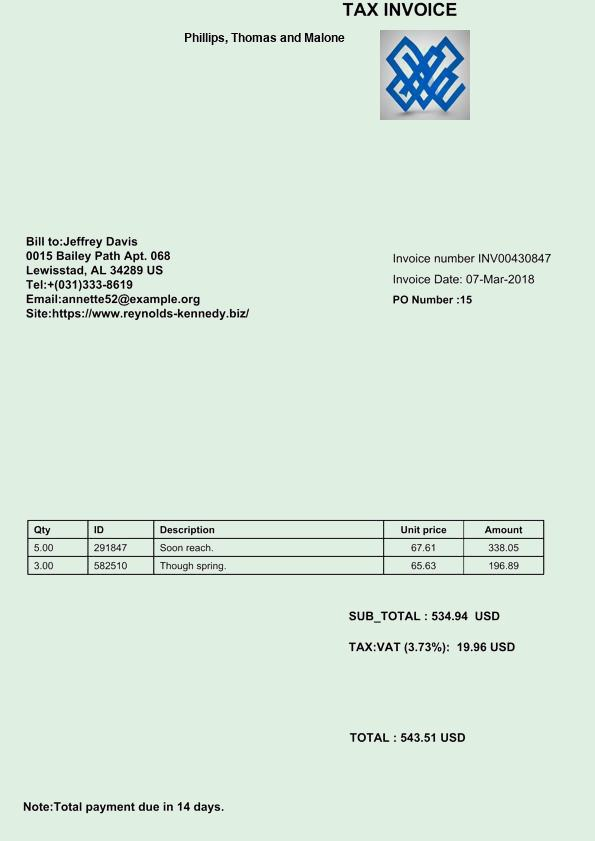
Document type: Invoice